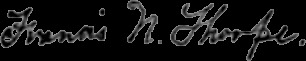
Signature of: francis newton thorpe